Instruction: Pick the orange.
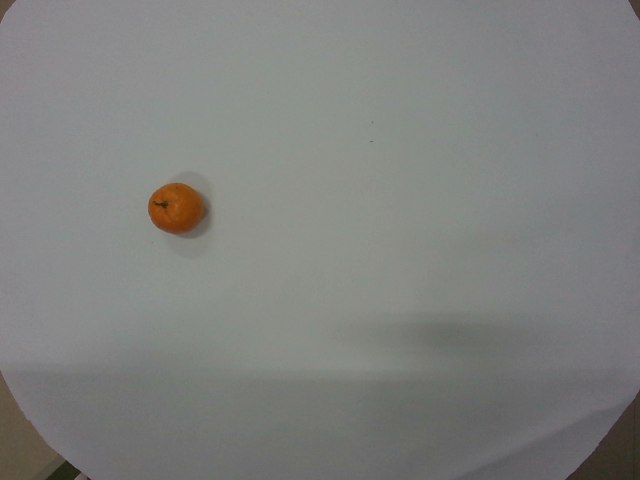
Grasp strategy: vertical